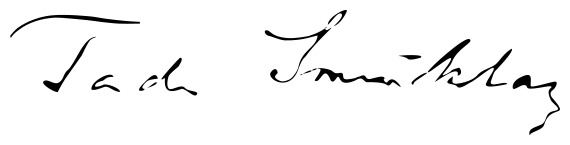
Signature of: tadija smičiklas